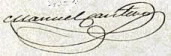
Signature of: manuel cantero de san vicente